Patient: Male, age 49
A 49-year-old Japanese man had been in good health until 2 months prior to admission to the Japan Self Defense Forces Central Hospital, Tokyo, Japan, in July 2014. During those two months, he developed anorexia, weight loss, and increased skin pigmentation.
A physical examination at the time of admission revealed a dehydrated man with generalized pigmentation and hepatic enlargement without any skin changes, chest symptoms, or a stiff neck. He was 174 cm tall and weighed 66 kg. His blood pressure was 93/57 mmHg; pulse rate, 109 beats per minute; and temperature, 36.7 C. His other vital signs were normal. A neurological examination revealed no focal or lateralizing deficits.
The laboratory data on admission were as follows: sodium, 132 mEq/L; potassium, 5.6 mEq/L; chloride, 92 mEq/L; creatinine, 1.57 mg/dL; and urea nitrogen, 36 mg/dL. The BUN/creatinine ratio was 22, which suggested possible dehydration. His white blood cell count, hematocrit, liver function tests, albumin, total protein, calcium, and inorganic phosphate values were normal (Table 1). The plasma adrenocorticotropic hormone (ACTH) level and plasma renin activity (PRA) were elevated at 707.5 pg/mL (normal <63.3 pg/mL) and 51.3 ng/mL/h (normal <4.0 ng/mL/h), respectively. The plasma cortisol and plasma aldosterone levels were both lower than normal at 2.9 mug/dL (normal <21.1 mug/dL) and 3.5 ng/dL (normal <24.0 ng/mL). The tentative diagnosis on admission was adrenal gland insufficiency (Table 1).
Further examinations were performed to differentiate primary adrenal insufficiency from secondary adrenocortical insufficiency. An ACTH stimulation test (250 mug of intramuscular cosyntropin), which measures the response of the adrenal glands to adrenocorticotropic hormone, failed to induce a rise in the serum or urinary cortisol levels. Magnetic resonance imaging (MRI) of the head demonstrated normal findings. No pituitary tumor was detected.
A diagnosis of primary adrenocortical insufficiency was made, and the patient was started on a daily dose of 15 mg hydrocortisone, according to the treatment for adrenal insufficiency (2). Additional tests were performed to determine whether his primary adrenal insufficiency was caused by an autoimmune disorder, tuberculosis, or metastasis of a malignant tumor. The QuantiFERON-TB Gold test (QIAGEN, Osaka, Japan) for tuberculosis was negative.
An abdominal ultrasonography showed bilateral adrenal enlargement, with the glands measuring approximately 55x33x14 mm (left side) and 56x25x49 mm (right side). No calcification was seen on either adrenal gland (Fig. 1). A computed tomography (CT) scan of the abdomen also demonstrated bilateral adrenal enlargement. Tumors or metastases were not found on a CT or Positron emission tomography-computed tomography (PET-CT) scan. However, the CT scan showed nodular shadows around both lungs (right S1, left S1+2, left S6) (Fig. 2). The nodules were 9, 3, and 8 mm in diameter. The serum anti-nuclear antibody, anti-ds DNA antibodies, C3, C4, and rheumatoid factor, beta-D-glucan levels were all within the normal range.
Based on this evidence, tuberculosis, collagen diseases, and metastasizing tumors were excluded from the possible diagnosis. Subsequently, a CT-guided biopsy of the right adrenal gland was performed to obtain tissue for culture and a histologic evaluation. Cryptococcus spp. were identified within the necrotic adrenal tissue (Fig. 3). The tissue fragments were cultured for bacteria, fungi, and acid-fast organisms. None of the cultures yielded any growth. The adrenal gland cytology was class II.
Ultimately, a diagnosis of primary adrenal insufficiency due to a cryptococcal infection was reached. Lumbar puncture yielded colorless cerebrospinal fluid (CSF) with a leukocyte count of 151/mm3. The CSF protein level was elevated to 72.3 mg/dL with a concurrent serum glucose level of 30 mg/dL. These findings suggested meningitis; Cryptococcus spp. were seen in the CSF on a smear culture (Fig. 4).
Nevertheless, a culture of the CSF revealed no growth of Cryptococcus spp., and the CSF and serum cryptococcal antigen titers were 1:8 and 1:4,096, respectively. Bronchial lavage fluid and sputum cultures for fungus were negative. We strongly suspected that this patient was suffering from disseminated cryptococcosis, which causes primary adrenal insufficiency and meningitis. Therefore, we evaluated the patient's immunological status. The results revealed that the serum IgG level was 822 mg/dL, IgM was 1,290 mg/dL, C3 was 166 mg/dL, and C4 was 36 mg/dL. Antibodies for HIV were not detected on either of two separate examinations approximately two months apart. The CD4 count was 1,324 cells/mm3. Additionally, a bone marrow aspiration sample showed a normal distribution with no amplifier plasma cells and an IgM level below 1,500 mg/dL, which led us to conclude that the patient was not immunocompromised. Based on the diagnosis of cryptococcal infection, intravenous liposomal amphotericin B (300 mg daily) and oral flucytosine (7,000 mg daily) were administered.
After five days of therapy, the combination of liposomal amphotericin B and flucytosine was discontinued because liposomal amphotericin B had an adverse effect on the patient's renal function. We started hydration and restarted the combination of intravenous liposomal amphotericin B and oral flucytosine at a daily dose of 200 mg and 6,000 mg, respectively. After two weeks of therapy, consolidation therapy was started with oral fluconazole at 800 mg daily. He was treated for 5 months, at the end of which his medication dosages were fluconazole, 11.2 g; amphotericin B, 3,600 mg; and flucystosine, 126 g in total. However, the serum cryptococcal antigen titers did not decrease, and the patient's symptoms did not improve. A repeat abdominal CT scan showed that the adrenal enlargement was unchanged.
Due to the ineffectiveness of the therapy and the patient's deteriorated condition, bilateral adrenalectomy was performed. The glands were approximately 7.5x4.5x4.5 cm (left side) and 6.5x4.0x4.0 cm (right side) (Fig. 5). A histological analysis of the resected adrenal glands showed massive noncaseating necrosis containing yeast-like particles, which was diagnostic for a Cryptococcus spp. infection (Fig. 6).
Oral fluconazole at a dose of 800 mg daily was continued after adrenalectomy. At 10 months after adrenalectomy, the serum cryptococcal antigen titer had decreased to 1:128 (Fig. 7). Repeated lumbar punctures were performed, revealing no detected CSF cryptococcal antigen titer, and a CSF culture revealed no growth of Cryptococcus spp. The patient is currently taking 800 mg of daily oral fluconazole, and he is being followed up every 2-3 months to check for any relapse.
Keywords: cryptococcus spp, primary adrenal insufficiency, adrenalectomy, fungemia, immunocompetent, meningitis
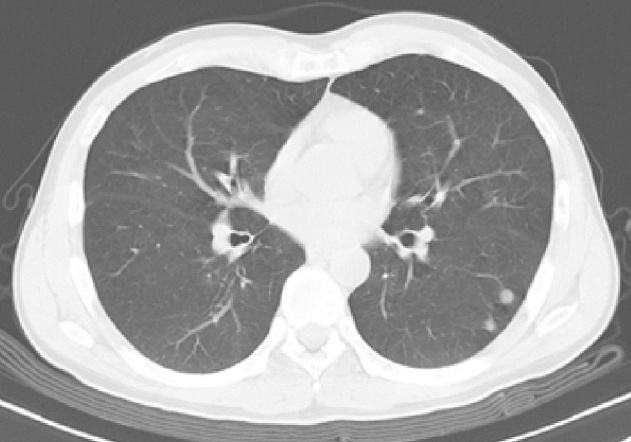
Image caption: Computed tomography image of the lung nodules from the patient. The right S1, left S1+2, and left S6 nodules were 9, 3, and 8 mm in diameter, respectively.